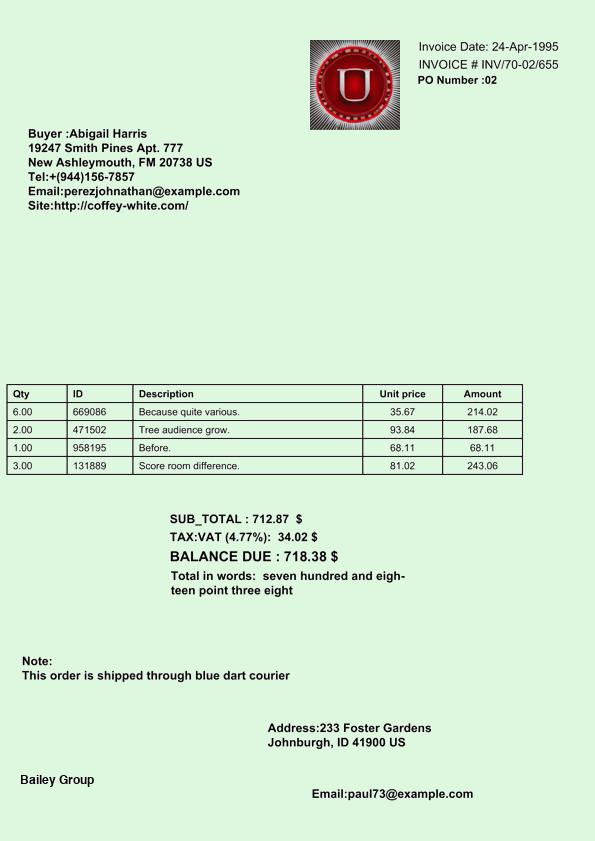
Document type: Invoice